Question: In what way does the history help explain the case?
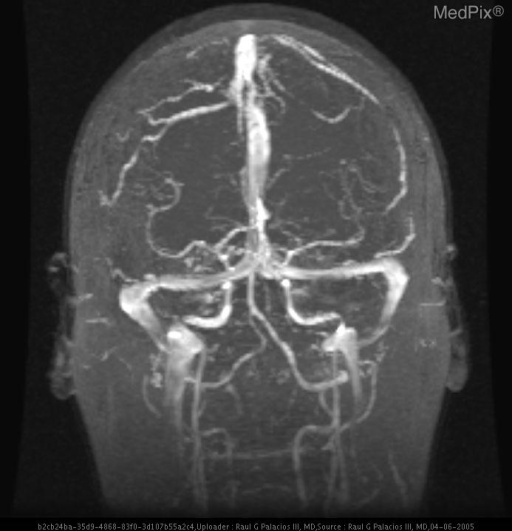
Answer: The patient's history of 31 year old G1 P2002 at 7 days post partum after spontaneous vaginal delivery complicated by late pre-eclampsia presents with new onset left sided weakness and headache. is key in understanding the case.